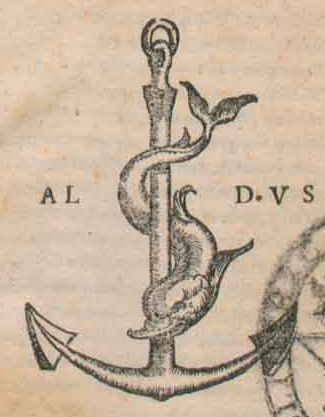
Signature of: paulus manutius